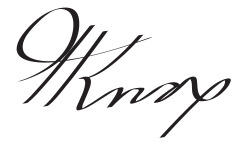
Signature of: henry knox